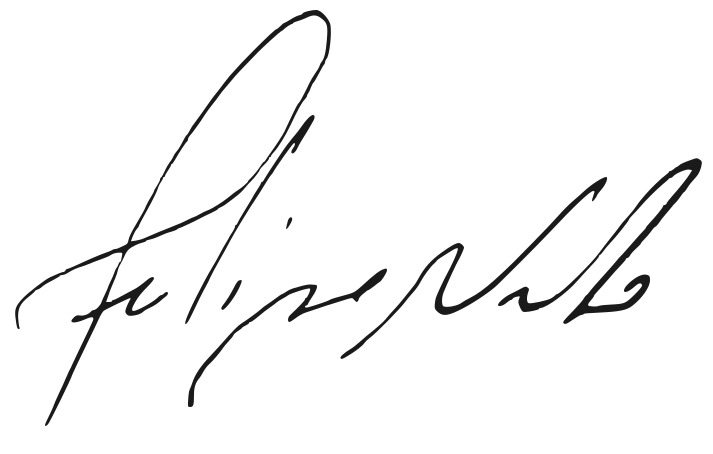
Signature of: felipe neto